Question: Explain the disease:
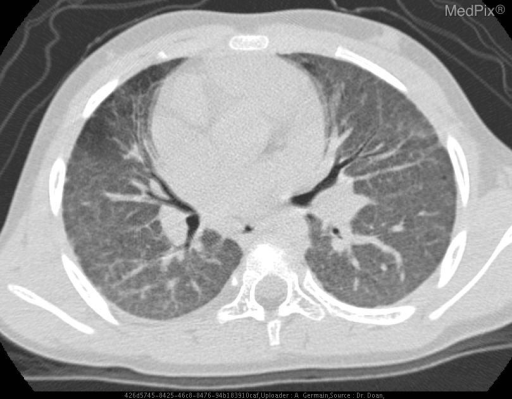
Answer: The disease is discussed as: ***IN PROGRESS****

Lesions/Condition: Idiopathic Pulmonary Hemosiderosis

Cell  of  Origin:

WHO  Grade(s):

Synonyms:

Associations/Predisposing  Factors:

Common  Locations:

Demographics:

Gross  Morphology:

Histology:

Special  Stains:

Gross  Appearance:

Radiology:

Prognosis  and  Treatment: